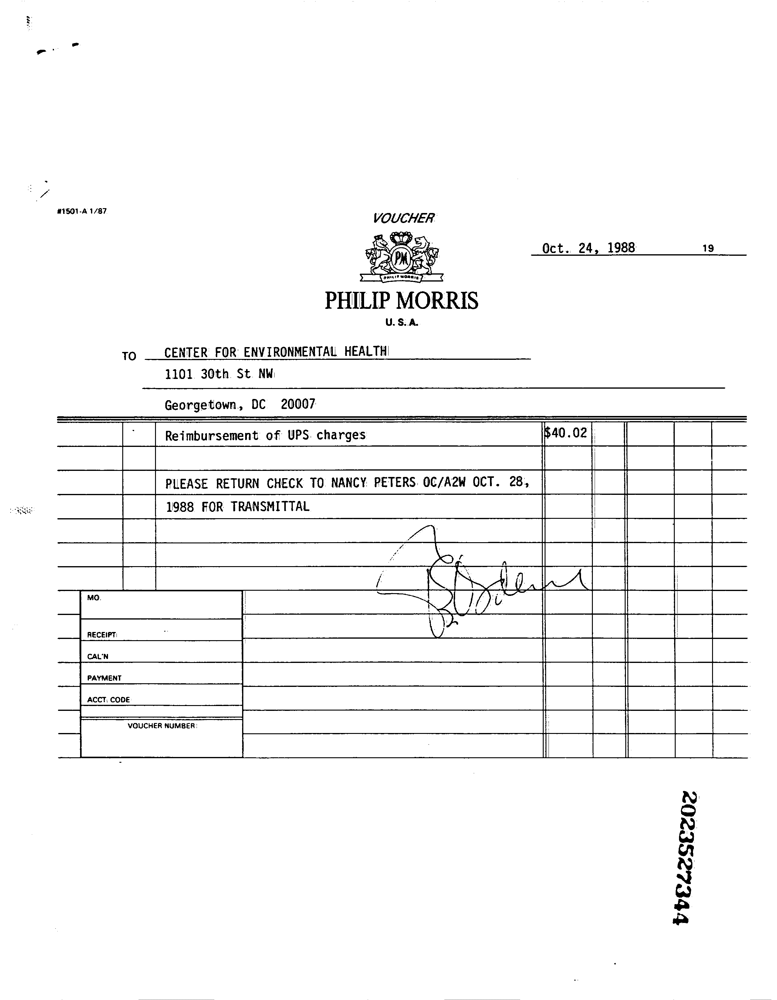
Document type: Invoice